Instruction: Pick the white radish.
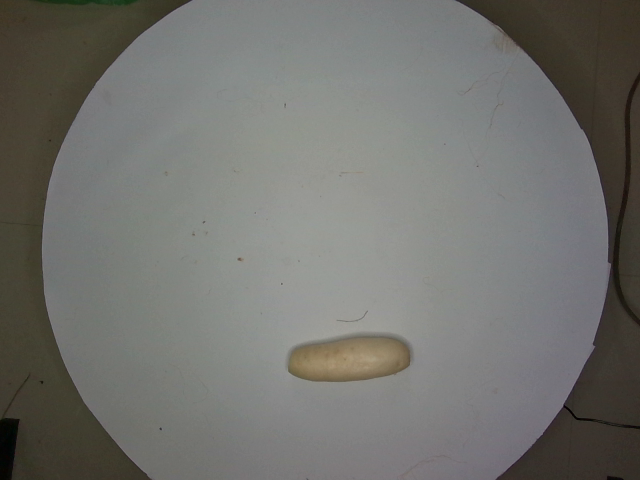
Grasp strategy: vertical